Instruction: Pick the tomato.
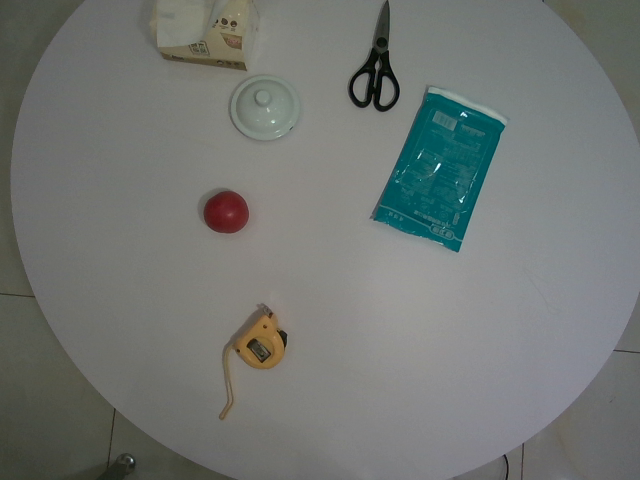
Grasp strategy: vertical